Patient: Male, age 85
The patient was an 85-year-old man who had undergone a total gastrectomy because of gastric cancer 8 years prior and had been diagnosed with myelodysplastic syndrome (RAEB-T, IPSS-IR 8.5 points) 2 years prior. He was categorized as "high risk" when considering hematopoietic stem cell transplantation, therefore azacitidine therapy had been continued. Six months before the current hospitalization he was diagnosed with pulmonary tuberculosis and administered rifampicin, isoniazid and ethambutol for 2 months, then switched to maintenance therapy consisting of rifampicin and isoniazid. He developed thrombocytopenia due to myelodysplastic syndrome and rifampicin 4 months after treatment initiation. He was hospitalized with fever and left chest pain 5 months after treatment initiation and was diagnosed with aspiration pneumonia and pleuritis. Despite the administration of broad-spectrum antibiotics his symptoms deteriorated, in conjunction with gradually increasing oxygen demand. His sputum mycobacterial smear converted to positive, suggesting the possibility of tuberculosis recurrence.
Eleven days after the initiation of treatment contrast-enhanced chest CT revealed tumor-like consolidation without enhancement expanding from the left lower lobe, which was diagnosed as pulmonary abscess. He was treated with several broad-spectrum antibiotics including moxifloxacin in view of the possibility of Citrobacter and/or anaerobic bacteria. Acid-fast sputum culture collected 4 days before admission proved positive, prompting the addition of streptomycin to isoniazid to treat active pulmonary tuberculosis. When pleural effusion increased, a chest drainage tube was inserted into his left thorax in view of a possible empyema with fistula on hospitalization day 17.
His respiratory condition improved transiently after insertion of the chest drain tube, but fever and inflammation increased again a few days later. Contrast-enhanced chest CT on day 21 depicted massive tumor-like consolidation without enhancement expanding from the left lower lobe. Emboli were also detected in the left descending pulmonary artery (Fig. 1). Because he had developed disseminated intravascular coagulation and that was thought to be the cause of pulmonary embolism, anticoagulants were administered. They were discontinued 5 days thereafter however, due to hemoptysis.
On day 25, an exploratory puncture to the remaining abscess was performed. No pus was aspirated, but a small amount of bloody effusion was collected. Enterococcus faecium was cultured from the bloody clot, but no fungal species or mycobacteria were detected. Because the bacteria were repeatedly detected in sputum and pleural effusion and were thought to be the cause of the pulmonary abscess, vancomycin was administered. Despite intensive treatment he developed multiple organ failure and died 47 days after hospitalization.
Gross pathology of a lung autopsy specimen revealed left lower pulmonary arterial embolism (Fig. 2) and pulmonary infarction (Fig. 3). Acute myeloid leukemia with myelodysplasia-related changes was detected in the bone marrow. Histopathology of the necrotic lesion and the emboli revealed that mycelia had grown inside the mass and fungal emboli had spread from the pulmonary artery trunk over the left pulmonary artery proximal portion. The artery wall was destroyed by granulomatous inflammation and fungal invasion, which had also spread outside the artery. Pulmonary arterial embolism composed of invasive mycelia in conjunction with acute myeloid leukemia associated with myelodysplastic syndrome was deemed to be the direct cause of death. As well as the above, E. faecium was detected via necrotic lung tissue culture.
Real-time polymerase chain reaction (PCR) was performed to identify the species responsible for the mycosis. DNA was extracted from two samples cut from formalin-fixed paraffin-embedded specimens that had been obtained from a bacterial mass in a proximal portion of the pulmonary artery. A real-time PCR protocol designed to detect 15 types of fungi identified Mucor sp. genes in the specimens. Immunohistochemistry using a mouse anti-Rhizopus arrhizus antibody (clone WSSA-RA-1; BioRad, New York, USA) as the primary antibody revealed that the mold in the blood vessels of lung tissue was partially positive for the mucor antigen (Fig. 4).
Keywords: lung abscess, mucormycosis, myelodysplastic syndrome, pulmonary infarction, superinfection
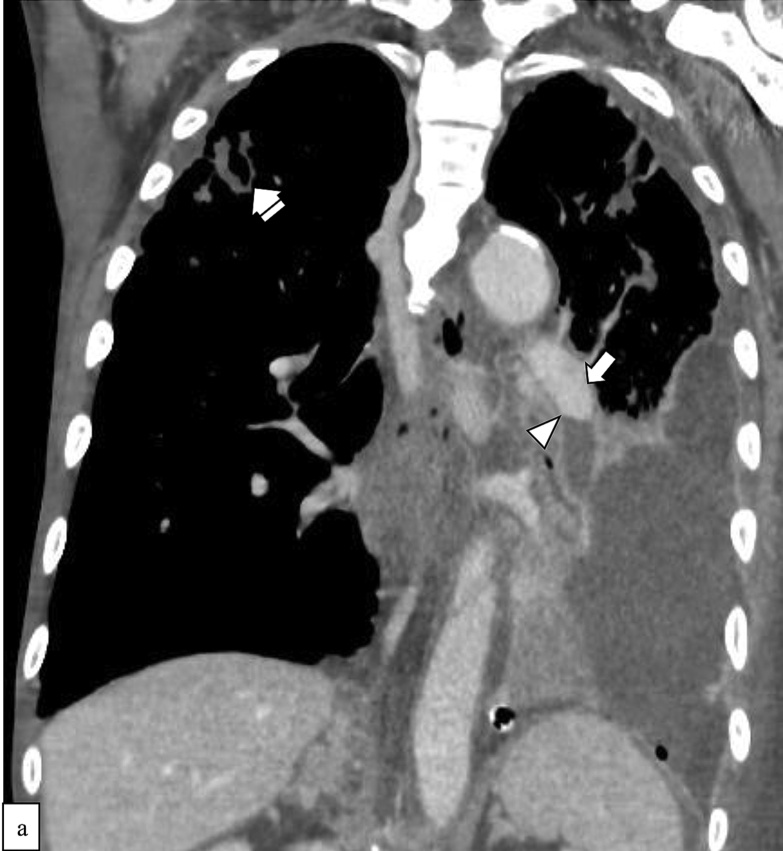
Image caption: Enhanced chest computed tomography (CT) images on the 21st day after admission. Pulmonary embolism of the left descending pulmonary artery was observed. . c. Ground-glass opacity, which is one of the typical CT finding in invasive fungal infection, was not observed in the pulmonary window setting.